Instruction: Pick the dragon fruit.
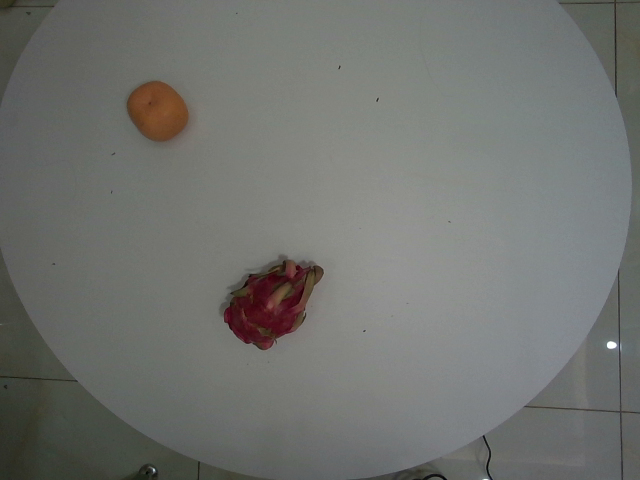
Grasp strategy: vertical